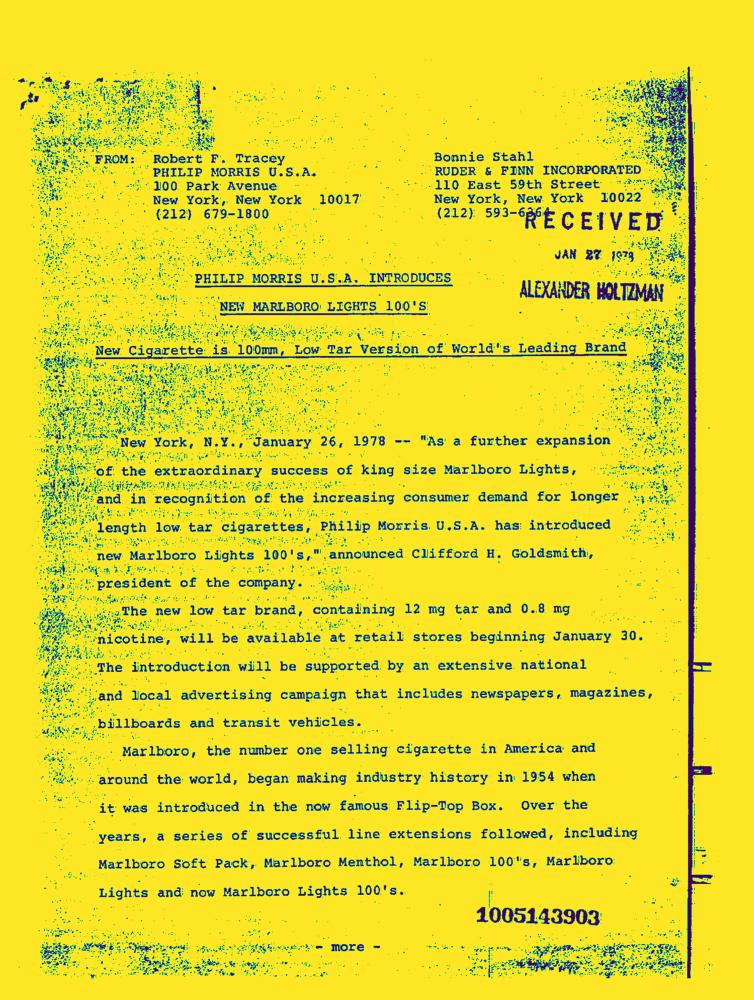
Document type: News-Article